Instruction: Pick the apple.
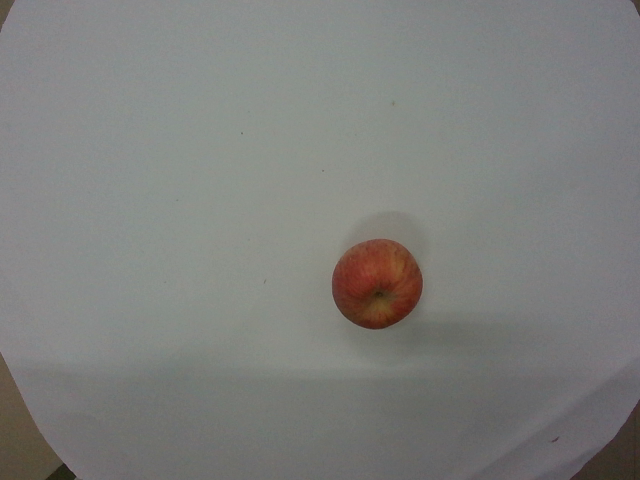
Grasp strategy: vertical